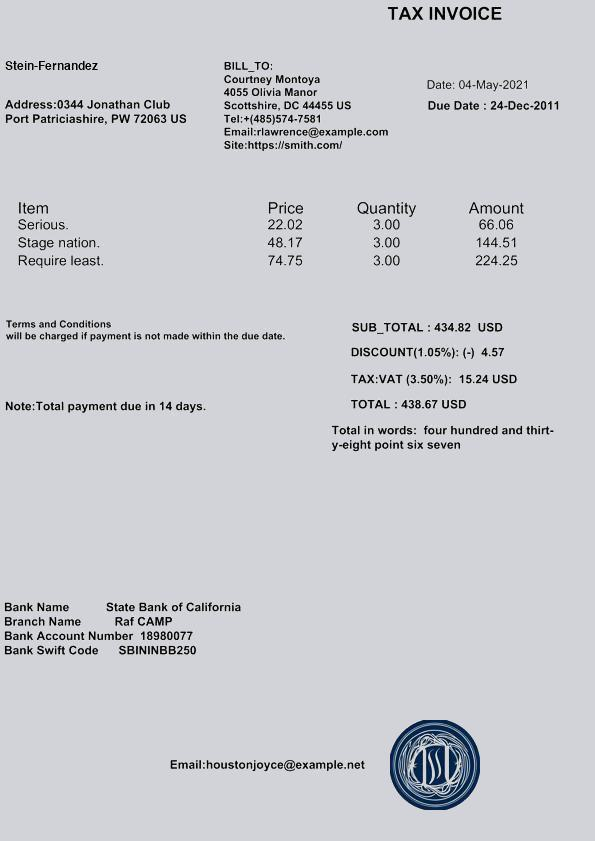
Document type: Invoice